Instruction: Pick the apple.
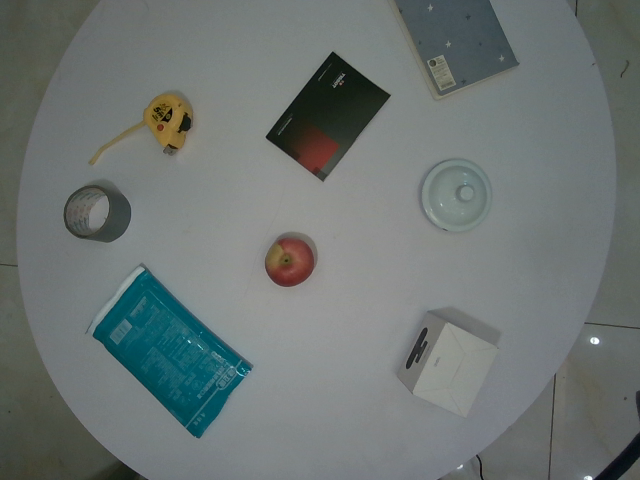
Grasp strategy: vertical